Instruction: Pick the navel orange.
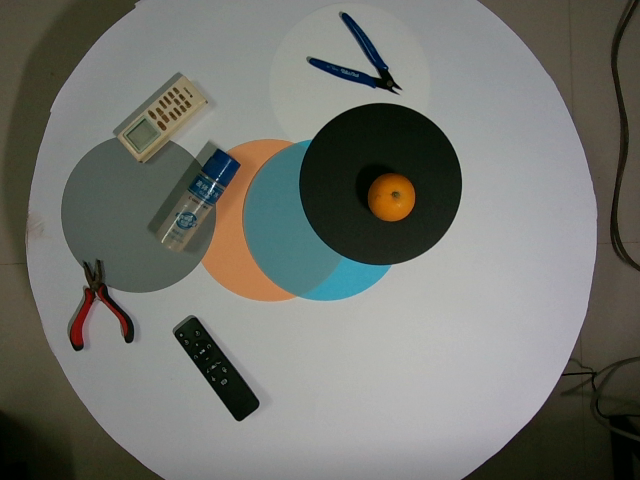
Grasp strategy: vertical